Patient: Male, age 21
A 21-year-old male presented with fever, cough, anorexia and weight loss of 2 months duration. He was a student, did not smoke and did not report alcohol or substance abuse. He did not have any significant medical history and was immunized appropriately. He reported exposure to pulmonary tuberculosis as a caregiver to a sibling 18 months prior to this episode; his sister recovered completely with 6 months of antituberculosis treatment. Tuberculin testing or isoniazid prophylaxis was not offered to the index patient according to current practice in India. He did not raise pets and had stayed alone in a hostel for the last 4 months. Chest radiographs showed bilateral infiltrates and computed tomography [CT, Figure 1] showed findings suggestive of extensive pulmonary tuberculosis. Tuberculin skin testing was negative (6 mm with 5 TU at 72 h). Sputum smears were strongly positive for acid-fast bacilli by Zeihl-Neelsen's stain and supervised daily four-drug antituberculosis treatment (isoniazid 200 mg, rifampicin 450 mg, pyrazinamide 1000 mg, ethambutol 600 mg, pyridoxine 20 mg; weight 40 kg) was initiated and sputum cultures and drug susceptibility for Mycobacterium tuberculosis by multiple growth indicator technique (MGIT) was requested. Sputum for GeneXpert for M. tuberculosis did not show resistance to rifampicin. Nutrition counseling and four doses of 2-weekly Vitamin D 100,000 I.U were administered as per unit's protocol. He presented with fever, worsening breathlessness, weight loss and chest pain 4 weeks after starting treatment. On examination he was afebrile, normotensive with respiratory rate of 40 breaths/min and pulse rate of 130 beats/min. He was malnourished (body mass inde x 14 kg/m2, normal 19-25 kg/m2). Respiratory examination showed reduced right-sided movements and breath sound intensity with coarse left-sided crackles. Resting SpO2 was 80%. Chest radiography [Figure 1, left] confirmed the diagnosis of right-sided pneumothorax with increased bilateral infiltrates. He was admitted to the Intensive Care Unit (ICU) with appropriate respiratory isolation; intercostal chest drain was inserted on the right side. There was evidence of air-leak (Cerfolio E) from the right lung with minimal subcutaneous emphysema. Noninvasive positive pressure ventilation (NIPPV) was started; no worsening of air-leak was noted. Repeat sputum smears showed downgrading of smears with scanty acid-fast bacilli by Zeihl-Neelsen's stain. Sputum cultures requested at treatment onset confirmed pan-sensitive M. tuberculosis. Repeat CT-chest [Figure 2] showed increase in cavitation, consolidation and ground-glass opacities bilaterally. Further investigations are summarized in Table 1. Fasting blood glucose was 87 mg/dL and human immunodeficiency virus ELISA was negative and there was no CD4 lymphocytopenia. Sputum smears for Pneumocystis jirovecii were negative. Urine microscopy was normal and negative for albuminuria. Arterial blood gas analysis showed corrected hypoxemia and respiratory alkalosis (pH 7.42, PO2 78 mm Hg on FiO20.4, PCO228 mm Hg, HCO322 mEq/L). Quantiferon-TB GOLD in-tube assay was strongly positive. He was continued on four-drug antituberculosis treatment; further doses of Vitamin D were not administered. He developed contralateral pneumothorax on the 2nd day of admission and worsened hypoxemia needing mechanical ventilation. Urgent left intercostal tube drainage was performed and air-leak (Cerfolio I) was noticed on the left side also. Repeat MGIT tuberculosis cultures were reported negative by day 10 of ICU admission.
Keywords: immune reconstitution, vitamin d, pneumothorax, respiratory failure, tuberculosis
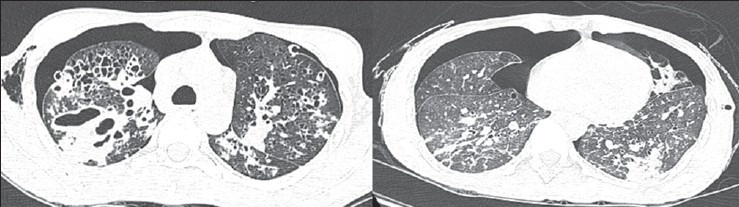
Image caption: High-resolution computed tomography of the chest at diagnosis showing a large right upper lobe cavity. and extensive random nodules in bilateral lower lobes.